Question: What is the mailing or notice date provided in the document?
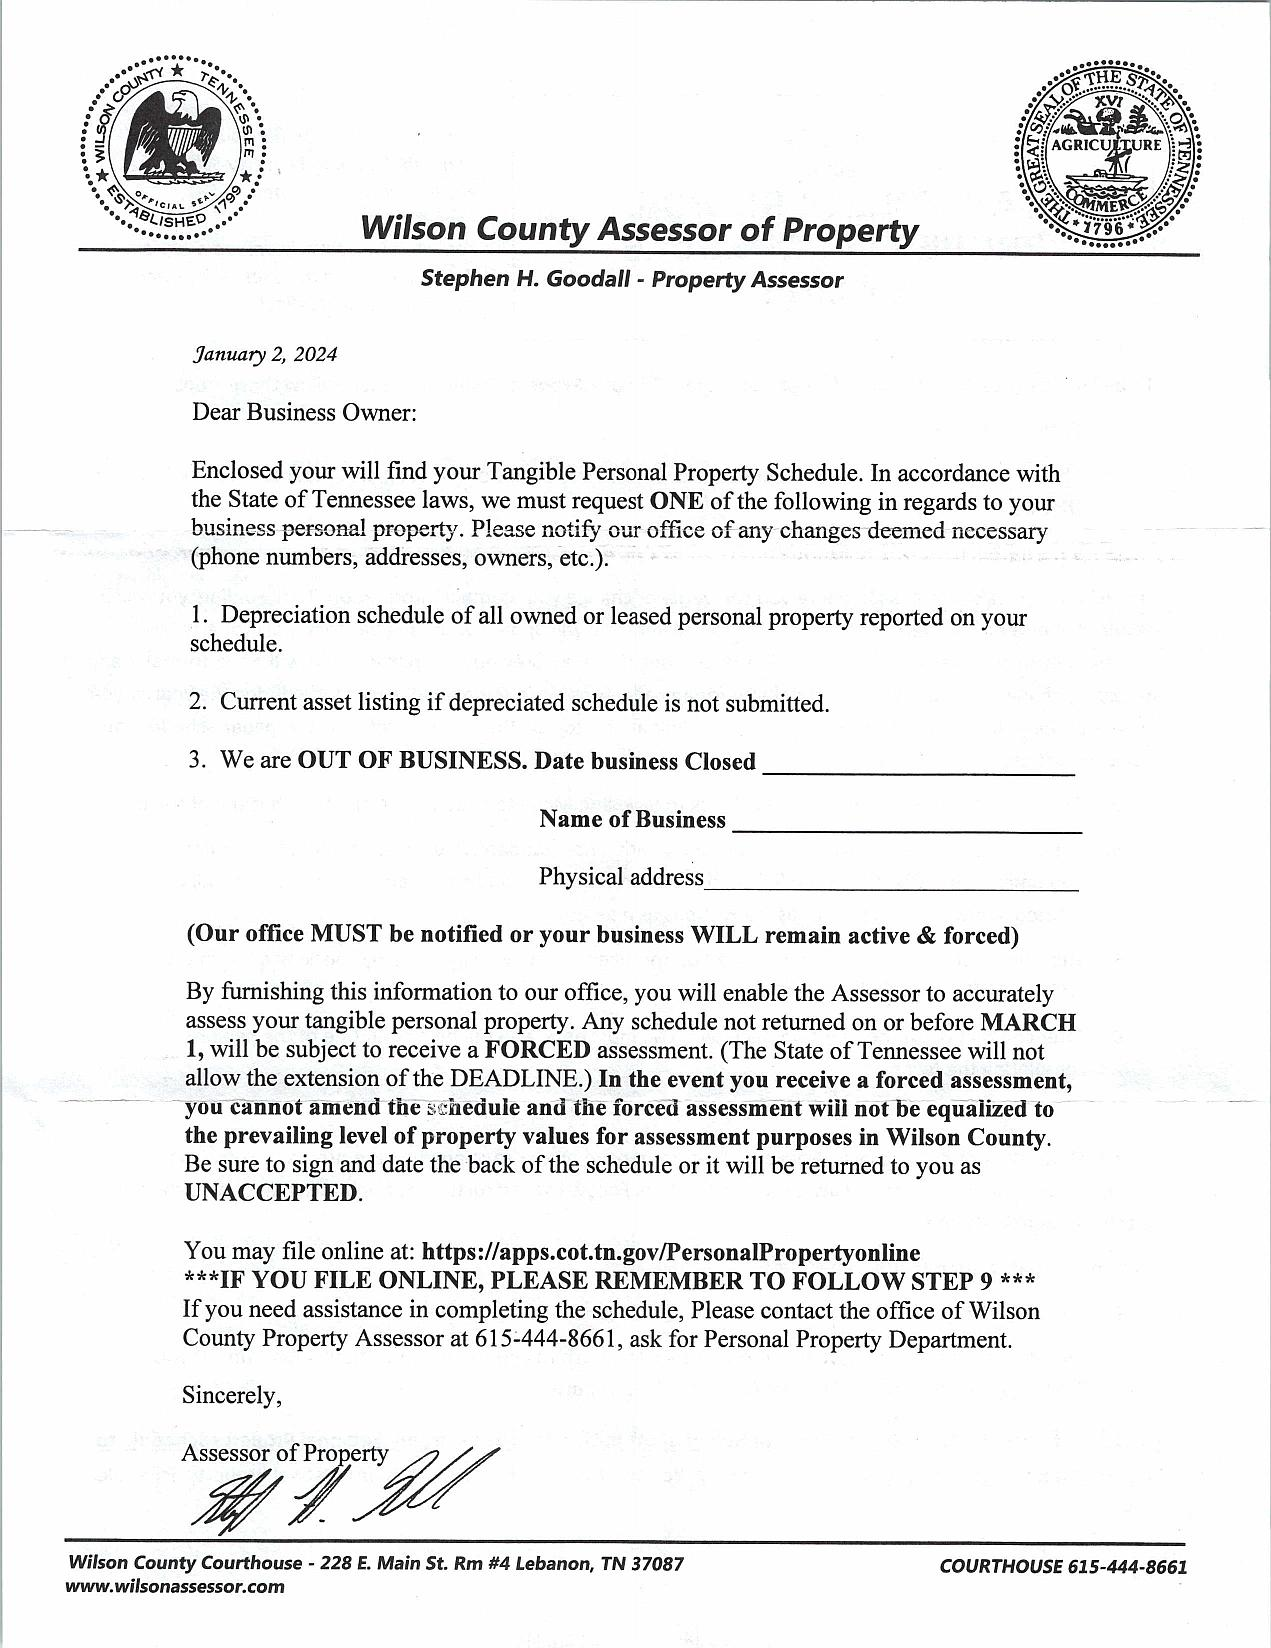
Answer: "2-Jan-24"